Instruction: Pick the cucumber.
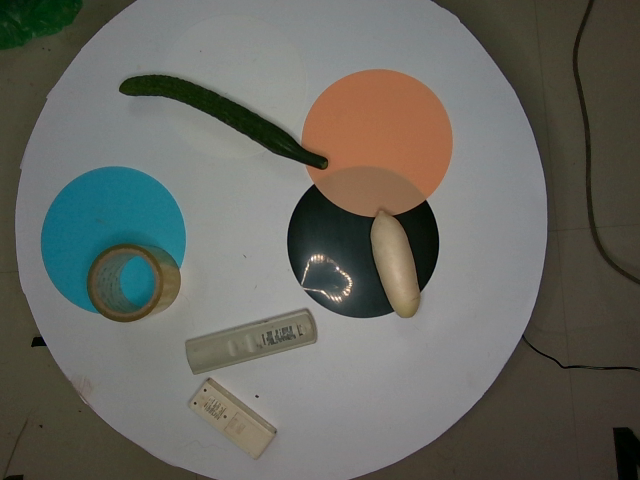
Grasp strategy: vertical